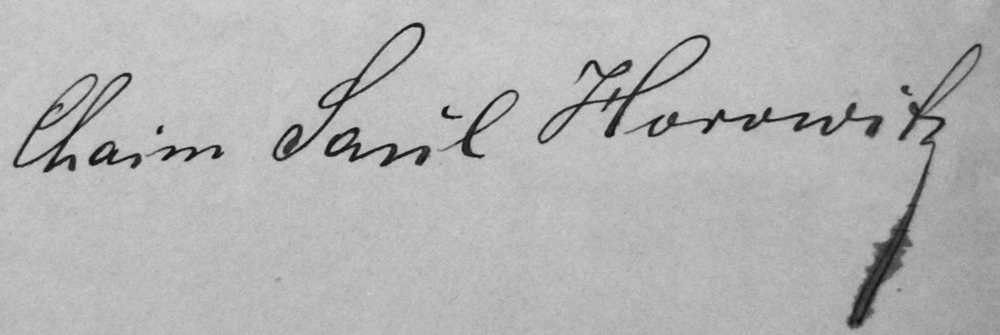
Signature of: saul chaim horowitz